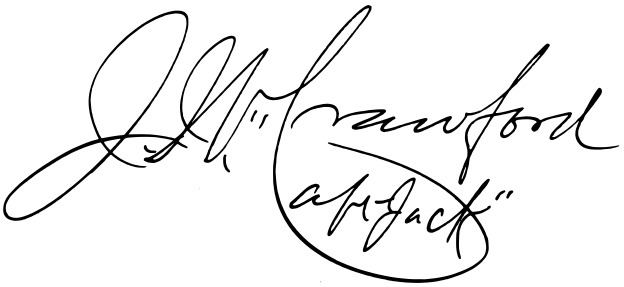
Signature of: john wallace crawford